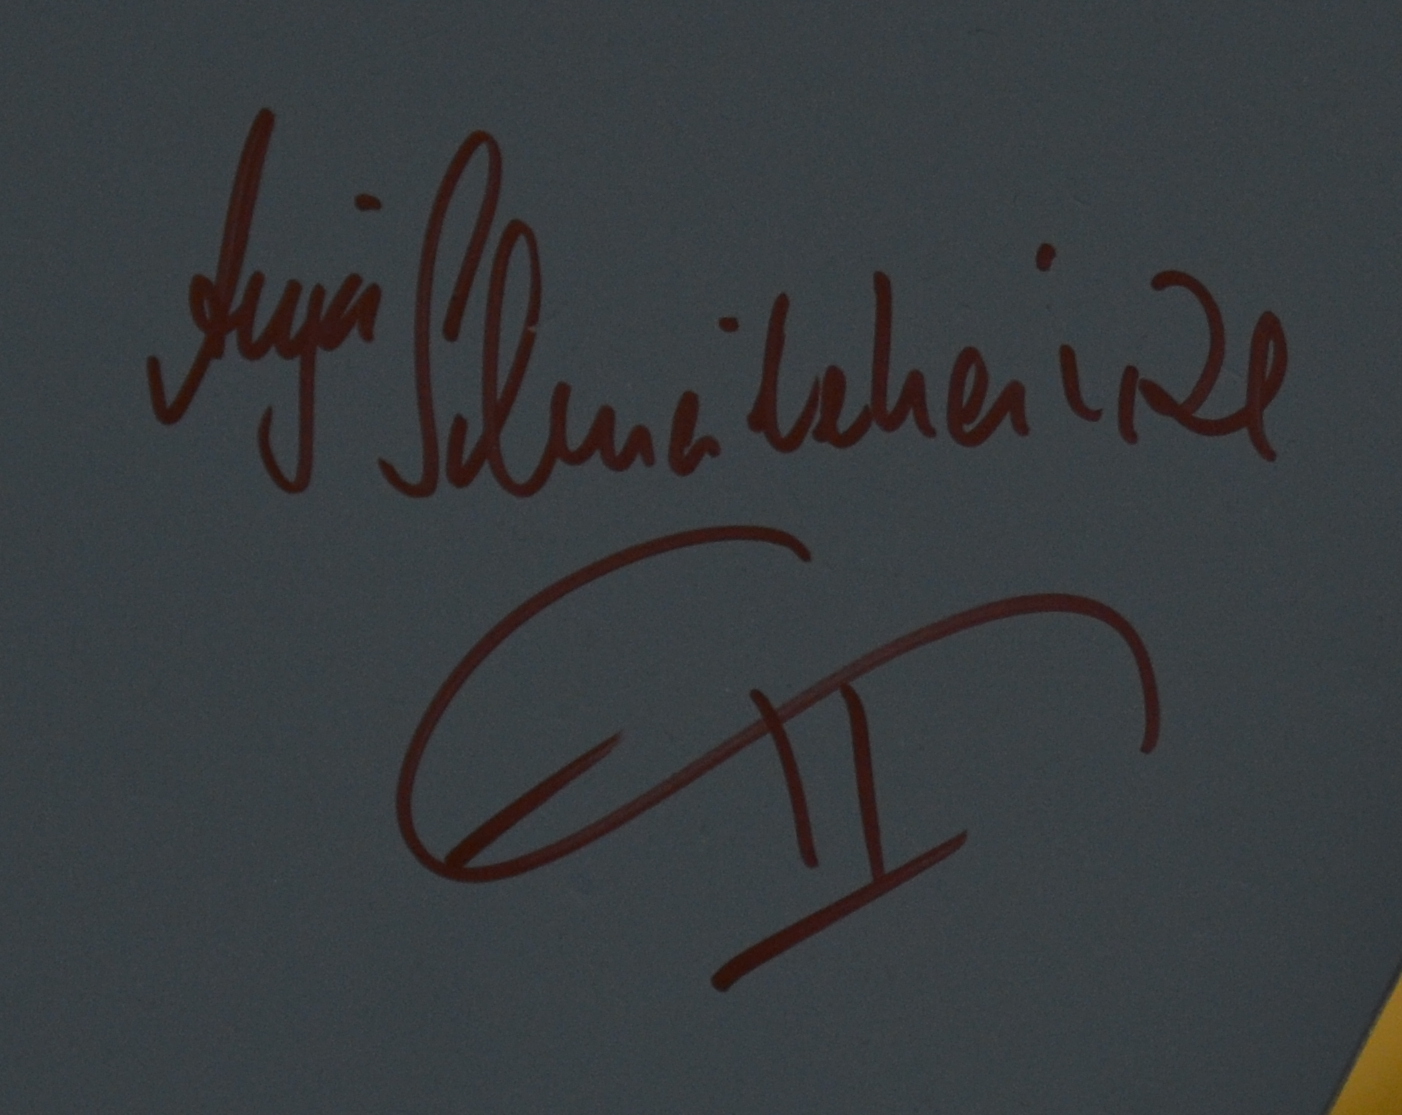
Signature of: anja schneiderheinze stöckel